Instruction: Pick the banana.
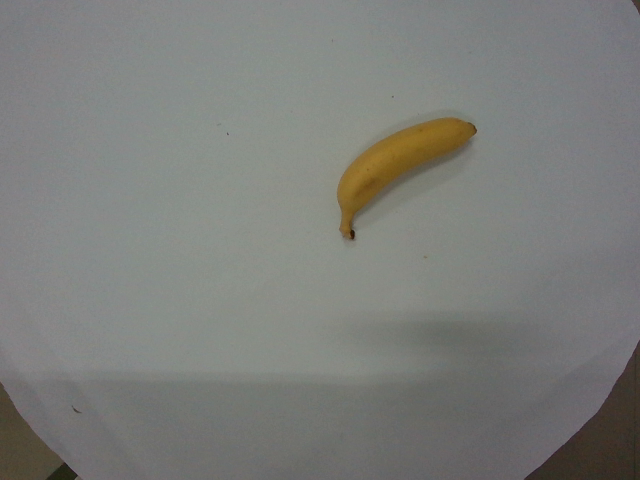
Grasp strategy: vertical